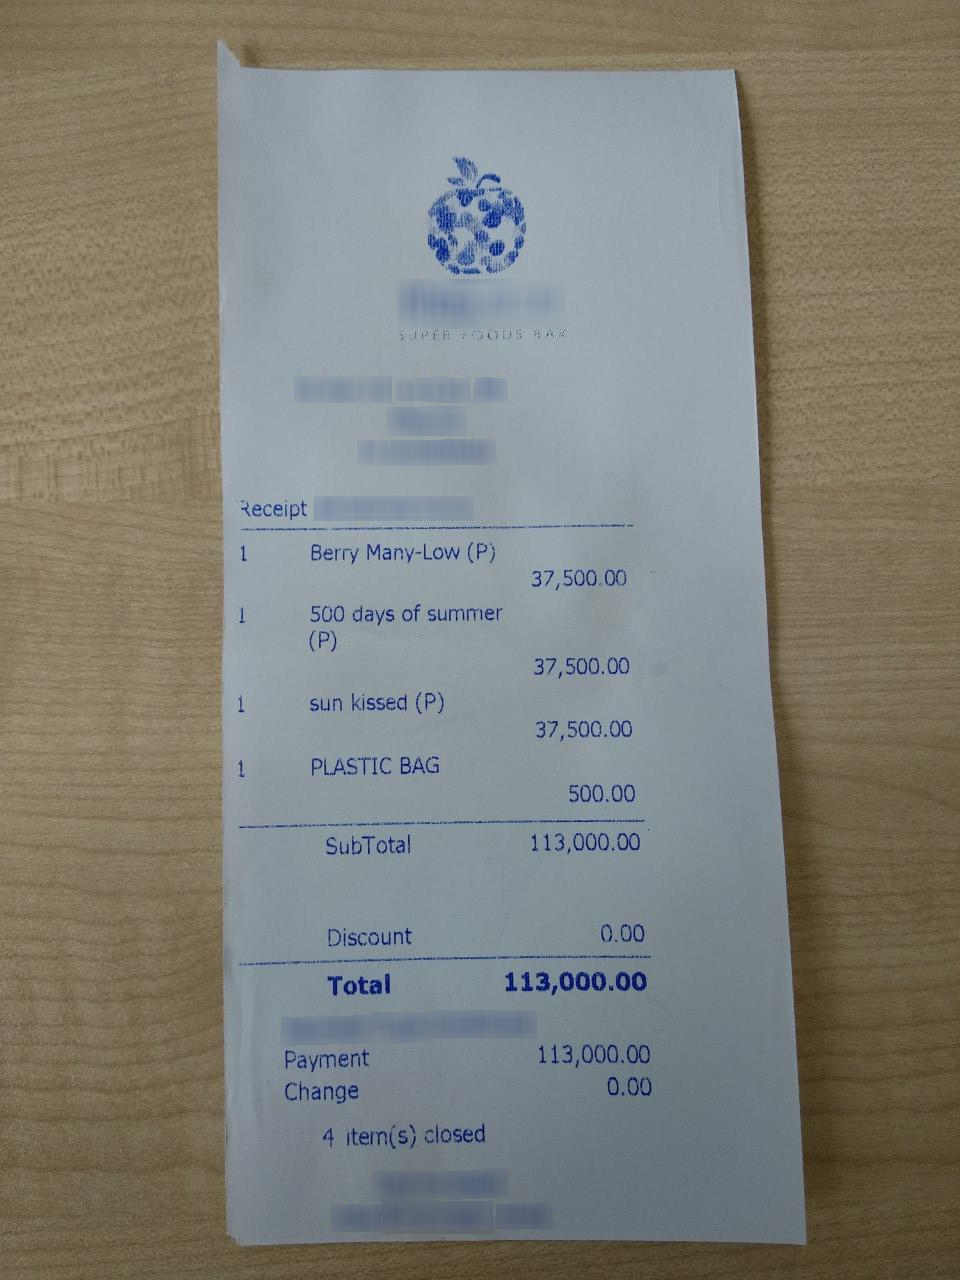
Extraction:
receipt: line_items: name: Berry Many-Low (P)
price: 37,500.00
qty: 1
name: 500 days of summer (P)
price: 37,500.00
qty: 1
name: sun kissed (P)
price: 37,500.00
qty: 1
name: PLASTIC BAG
price: 500.00
qty: 1
subtotal: 113,000.00
total: 113,000.00